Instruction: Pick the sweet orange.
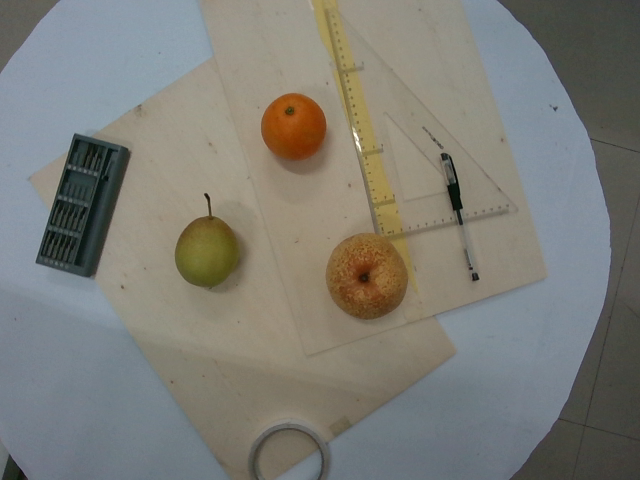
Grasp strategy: vertical